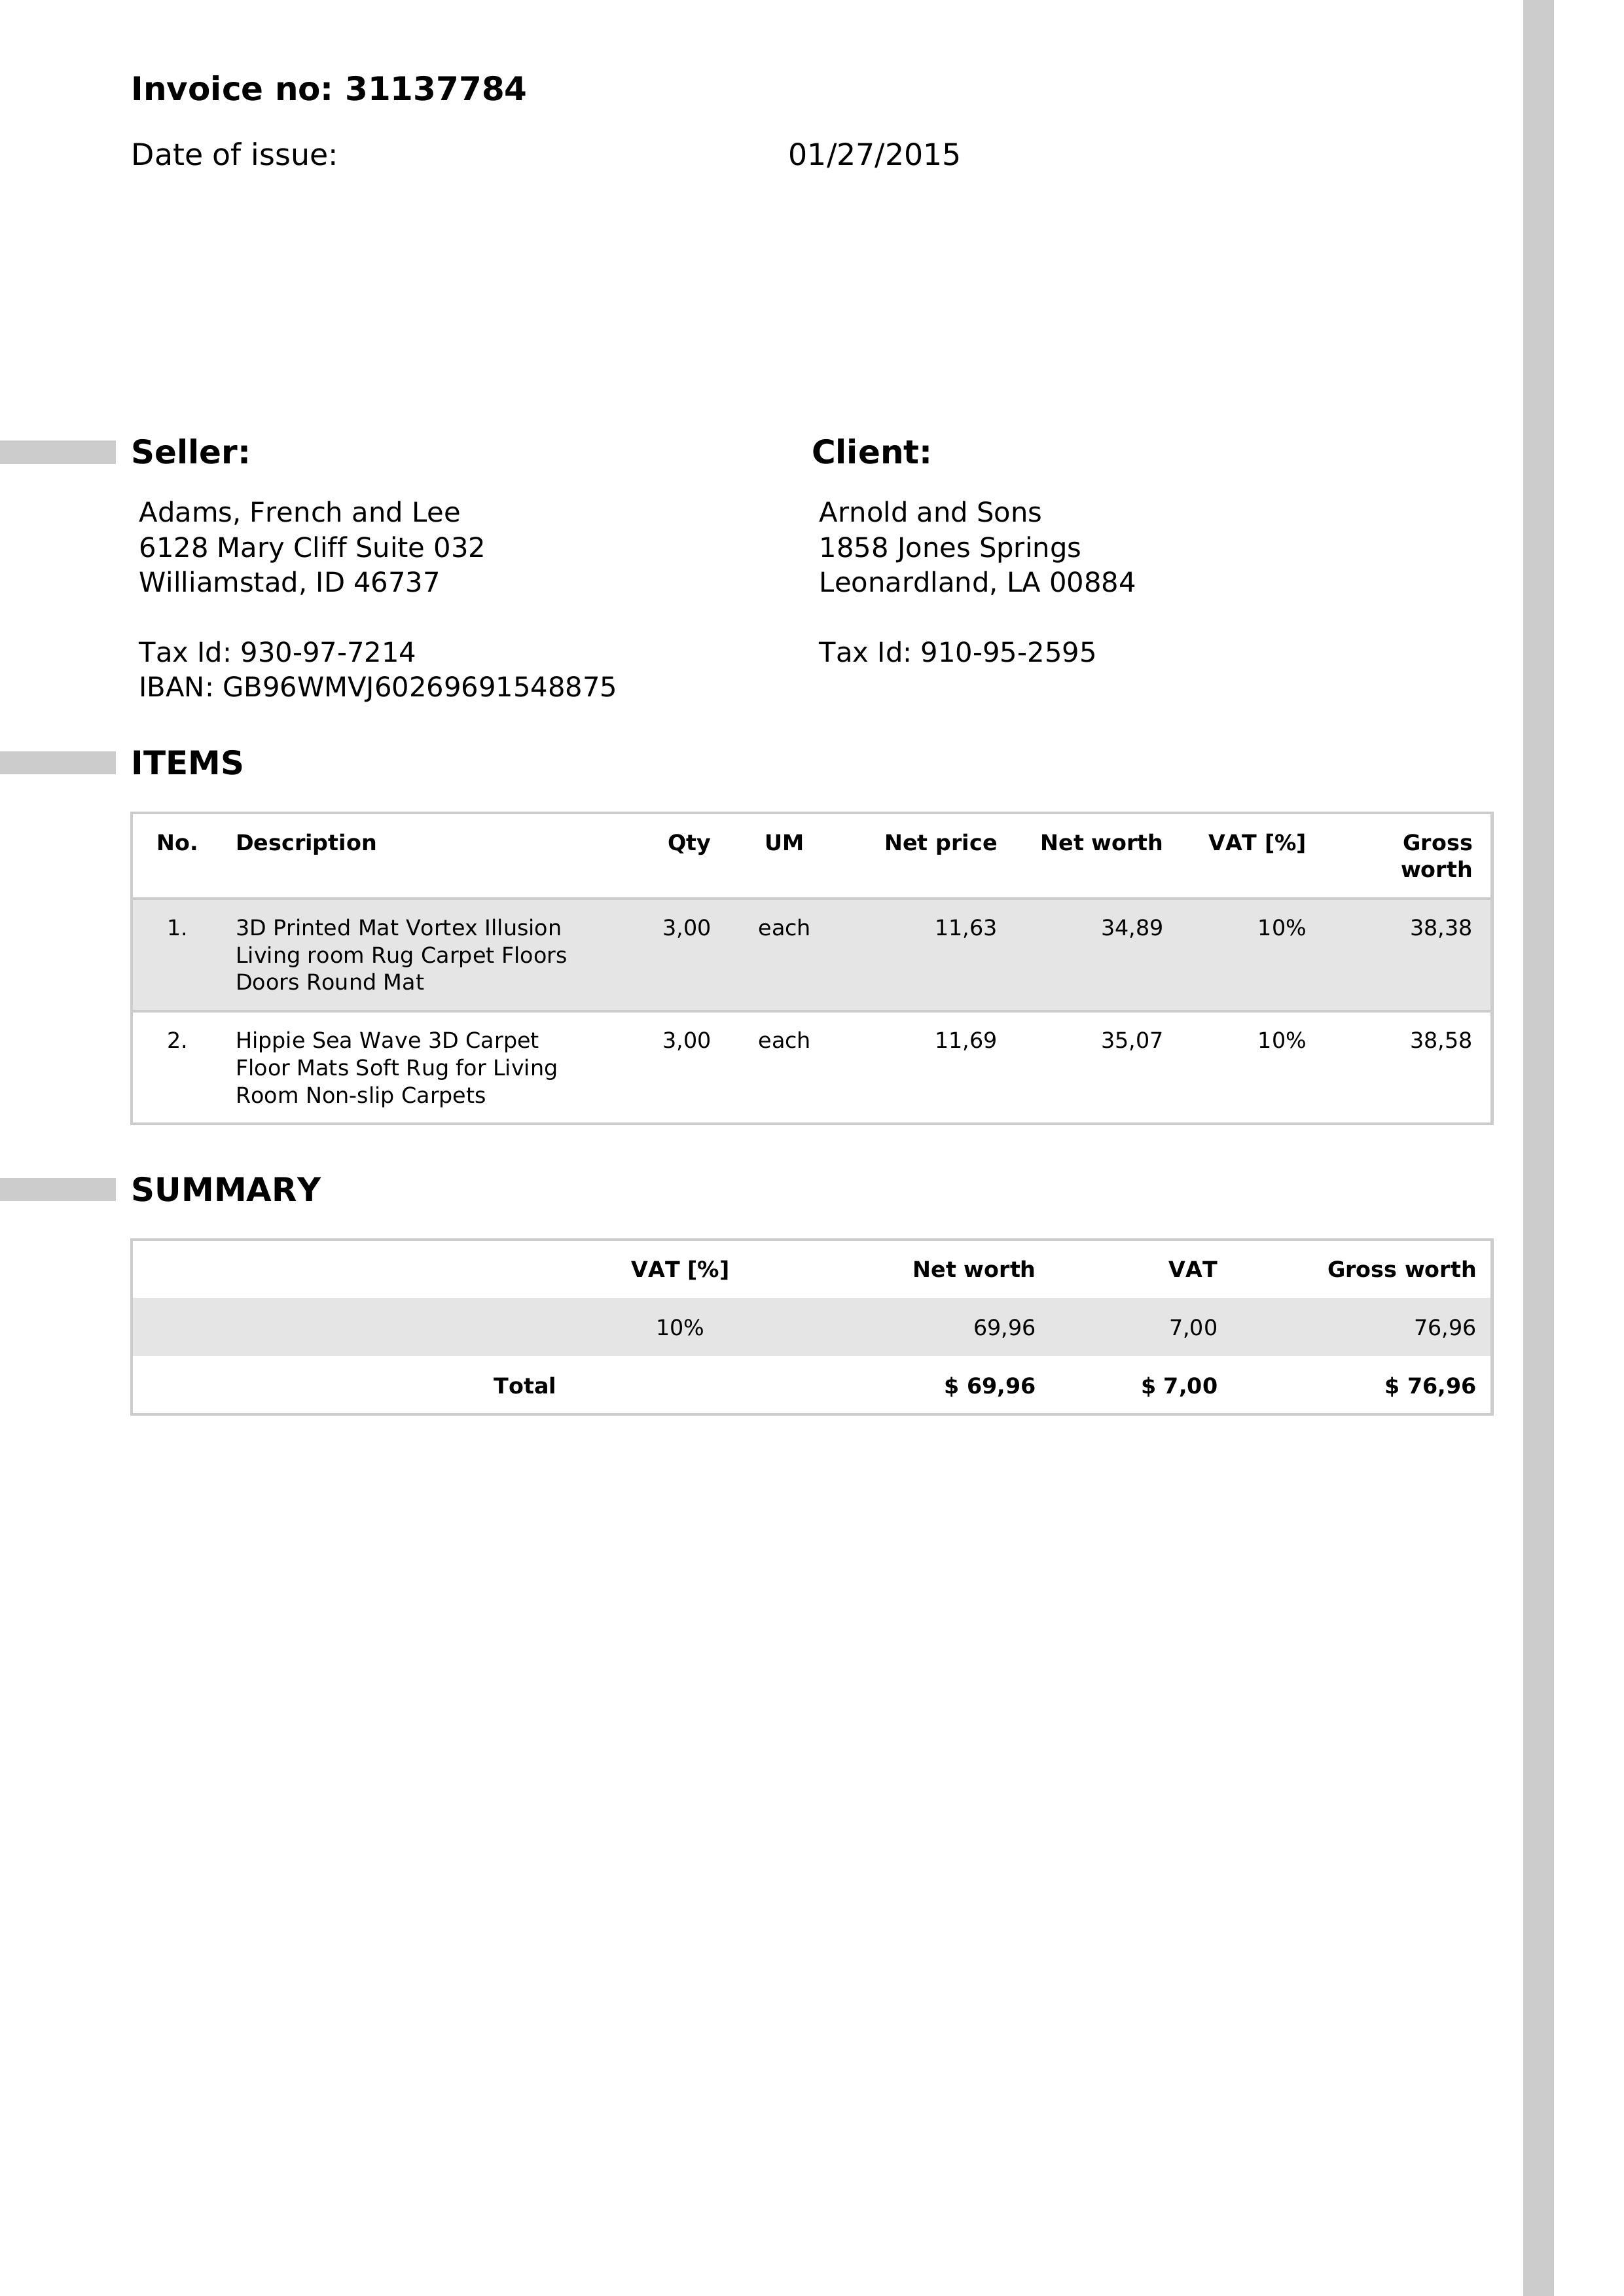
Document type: Invoice